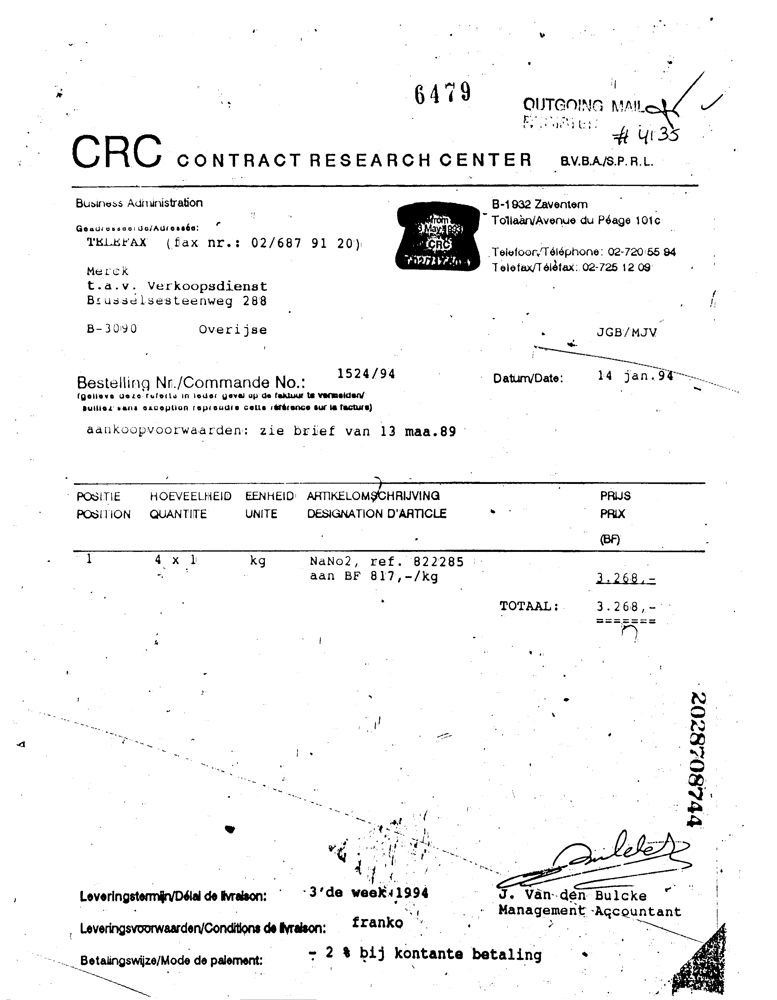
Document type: Invoice